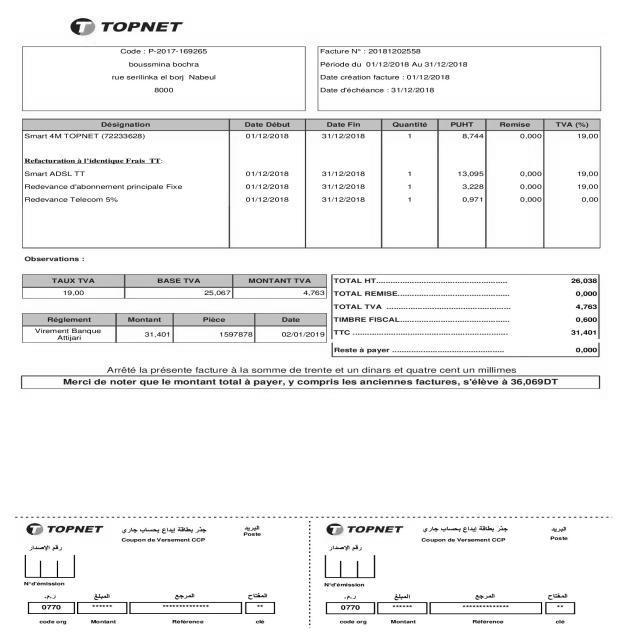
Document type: Invoice